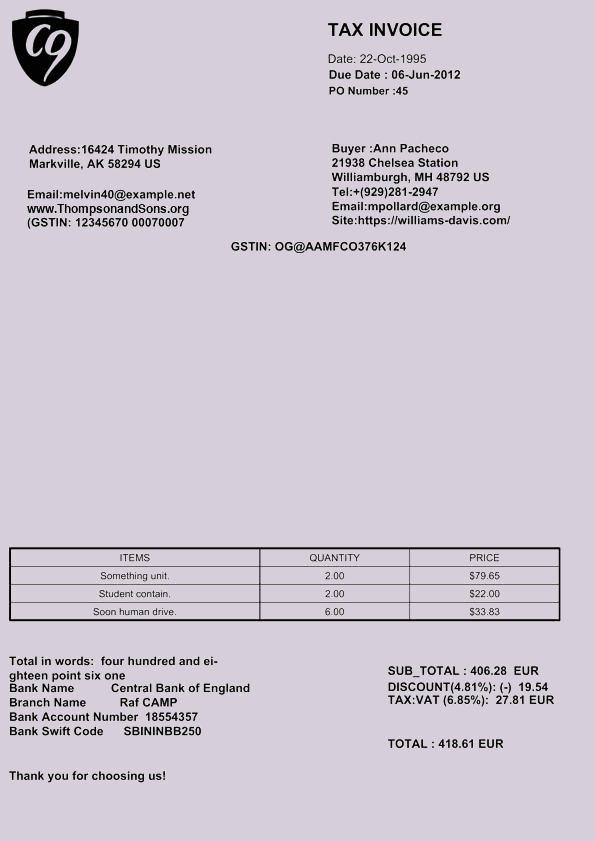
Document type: Invoice